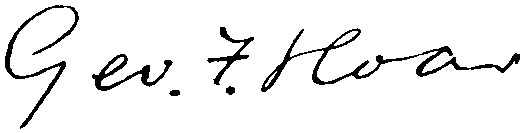
Signature of: george frisbie hoar